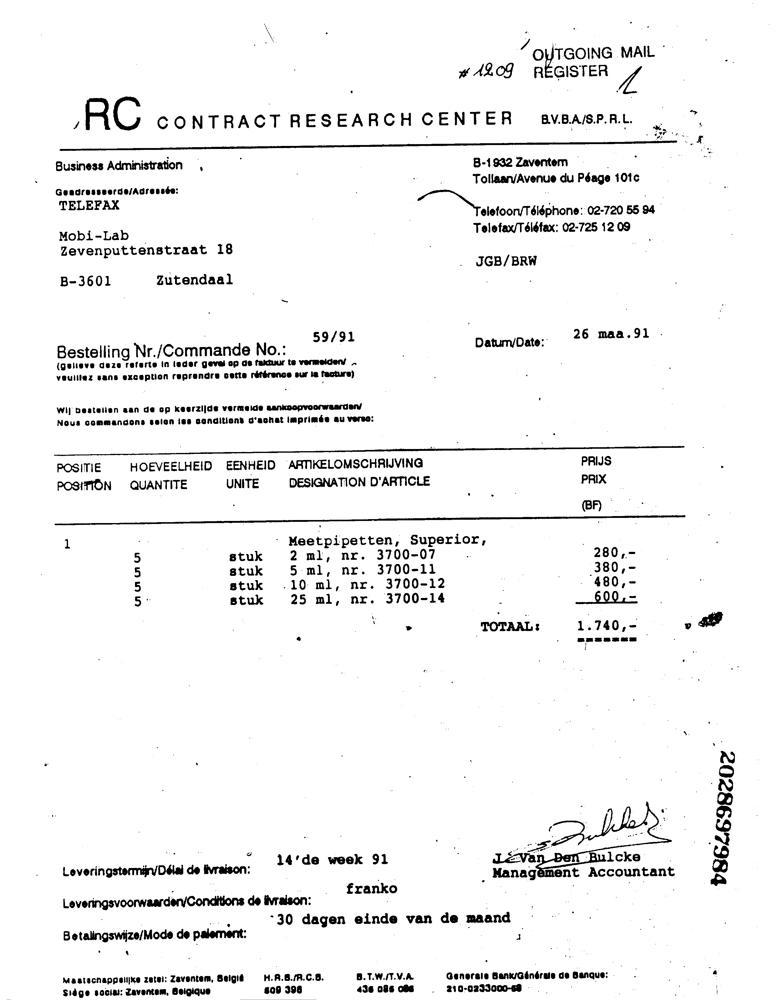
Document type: Invoice